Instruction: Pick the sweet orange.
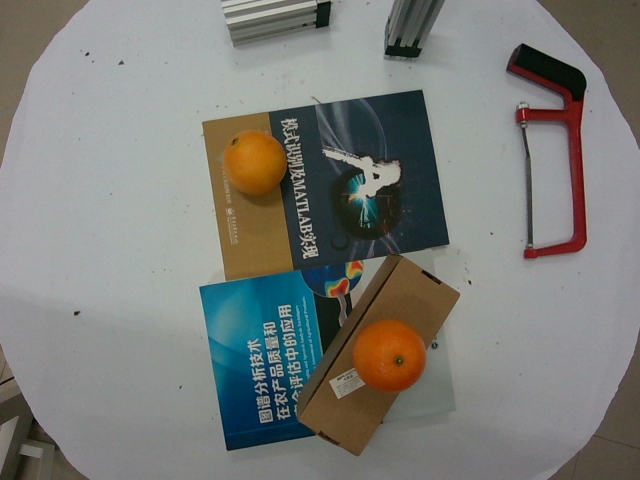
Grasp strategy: vertical